Question: What might the diagnosis be?
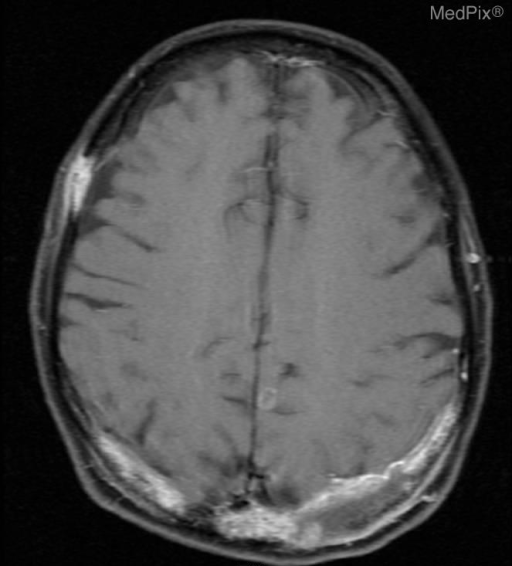
Answer: The possible diagnosis includes Metastatic disease - Melanoma
Metastatic disease - Ductal Breast CA.